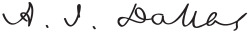
Signature of: alexander j dallas